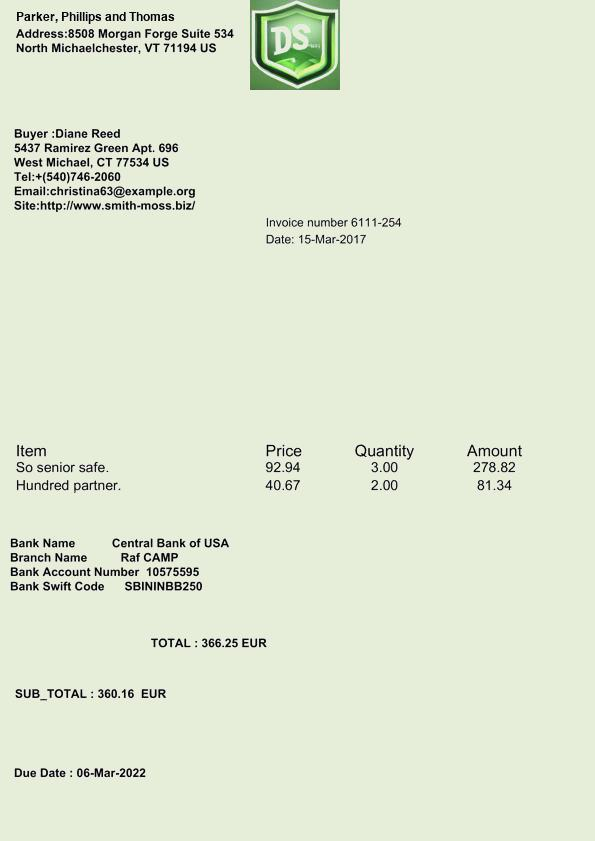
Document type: Invoice